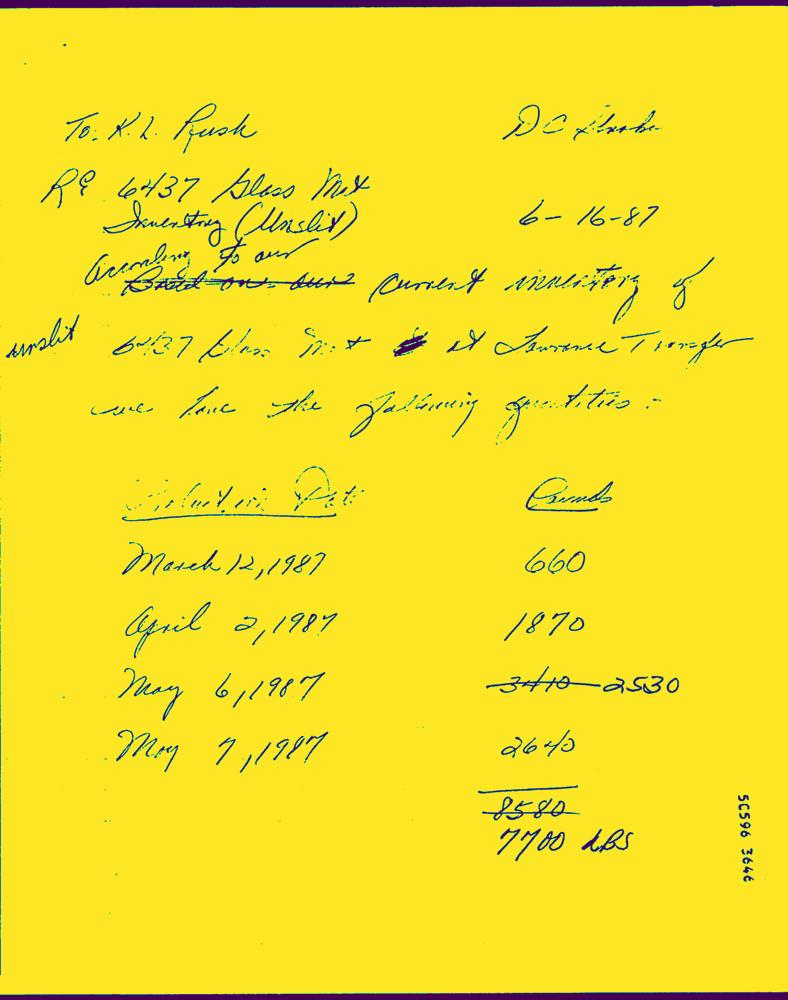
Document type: Hand-Written